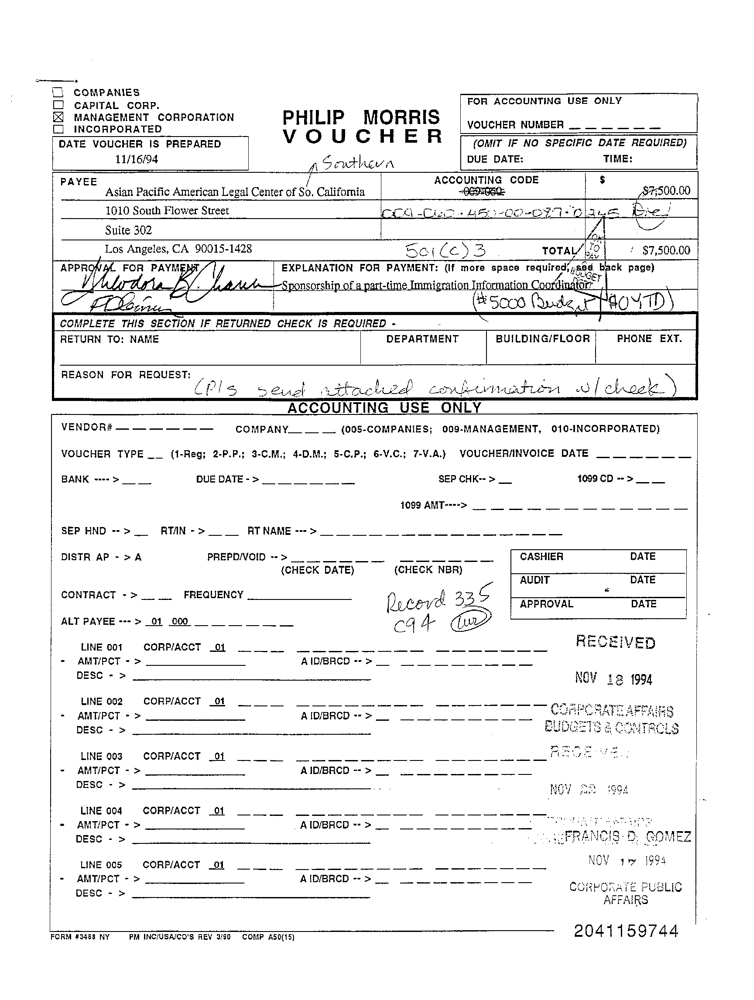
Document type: Invoice